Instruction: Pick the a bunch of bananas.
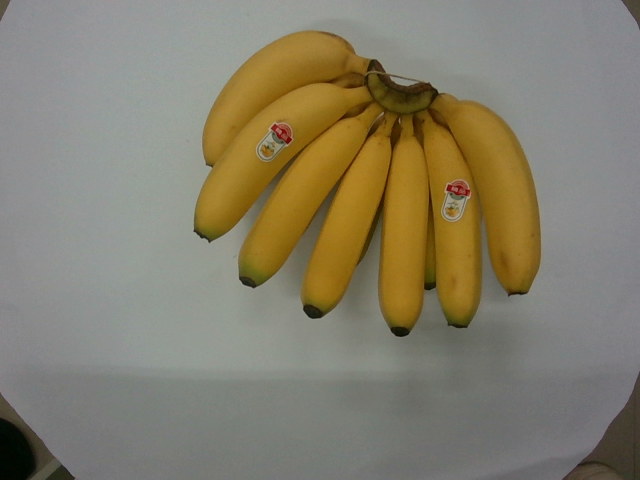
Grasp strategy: vertical